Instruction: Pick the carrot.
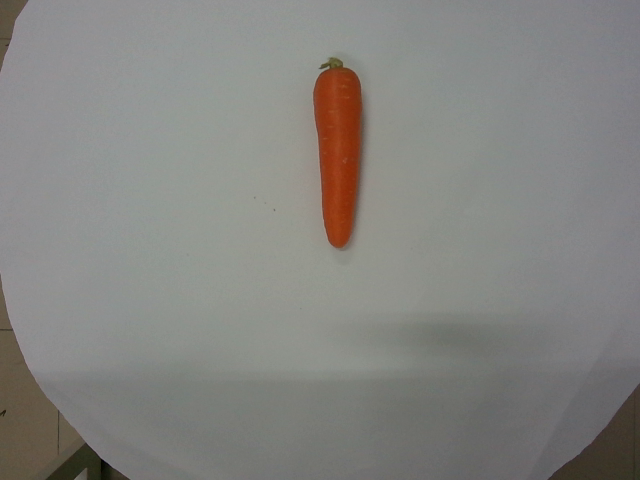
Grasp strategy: vertical